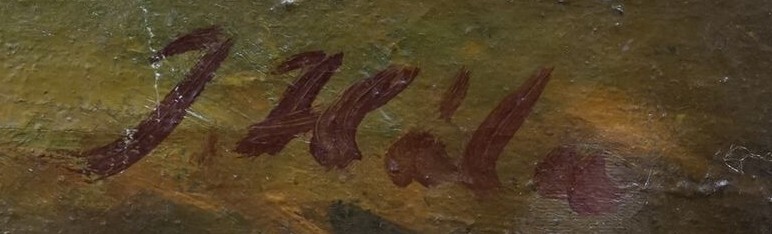
Signature of: jan hála